Question: Explain the disease:
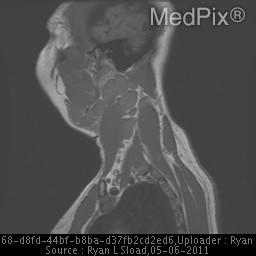
Answer: The disease is discussed as: Sarcoidosis is a systemic and multisystem granulomatous disease characterized by a variable clinical presentation and course.  Cutaneous lesions are present in about one fourth of patients. Although any organ can be affected, 90% of patients demonstrate thoracic involvement with decreased diffusion capacity being the most common abnormality found on pulmonary function testing.  There is a strong association between subcutaneous sarcoidosis and bilateral hilar lymphadenopathy (72.7%). Sarcoidosis is a diagnosis of exclusion supported by three elements: 1. Compatible clinical and radiologic findings, 2. Tissue biopsy specimen that reveals noncaseating epithelioid granulomas, and 3.  Absence of known granulomagenic agents.

Etiology:
A large multi centered study called A Case Control Etiologic Study of Sarcoidosis (ACCESS) showed that environmental factors such as mold, mildew, must odors and pesticides were associated with a modestly increased risk (OR~1.5) of developing sarcoidosis. Genetics and host factors also are involved in the pathogenesis of sarcoidosis.  In the US, blacks are more frequently affected and the ACCESS trial showed that affected patients were five times more likely than controls to report a sibling with the disease.  Further, recent studies have identified specific genes associated with sarcoidosis.  A single-nucleotide polymorphism on the BTNL2 gene may influence T-lymphocyte activation and regulation and make people carrying this polymorphism more susceptible to sarcoidosis.  A second gene associated with sarcoidosis is Annexin A11 on chromosome 10q22.3 responsible for calcium signaling, cell division and apoptosis.

Deficits of this gene have been associated with sarcoidosis.  Further, HLA haplotypes and T-cell receptor expression play an intricate role in the development of the disease.

Biomarker screening:
In an attempt to aid in diagnosis of sarcoidosis, investigators continue to search for potential biomarkers in disease activity. Chitotriosidase is an enzyme expressed by activated macrophages and Bargagli et al. found elevated levels of this enzyme in patients with sarcoidosis, with >90% exhibiting elevated levels of the marker.  A second marker IL-2, a cytokine that induces T-cell proliferation and activation is elevated in serum of patients with sarcoidosis and may have prognostic value.

Diagnosis:
Diagnosis of sarcoidosis is best supported by a combination of radiographic evidence of lymphadenopathy and tissue specimens that show noncaseating granulomas.  Endobronchial ultrasound guided transbronchial needle aspiration when compared to non-guided transbronchial needle aspiration had a diagnosis yield of 83.3% compared to 53.8%.

Treatment:
Therapy for patients with chronic sarcoidosis requires prolonged treatment often with steroids which cause systemic side effects.  TNF inhibitors have been investigated for the treatment, but a study by Utz et al, found treatment failure in nearly 65% of participants.  A new TNF-alpha antagonist Ustekinumab, approved for dosing in patients with RA, psoriatic arthritis, and ankylosing spondylitis; is currently being tested for its efficacy in treatment of sarcoidosis with completion of the study anticipated in July 2011.  Surgical indication for patients with sarcoidosis remains controversial.  Surgery has potential to reduce symptoms and decrease need for oral steroids, but does not eradicate or prevent recurrence of disease.  Corticosteroids remain the cornerstone for treatment, but care must be taken to assess for potential adverse effects.